Question: What jurisdiction, city, or county is the document associated with?
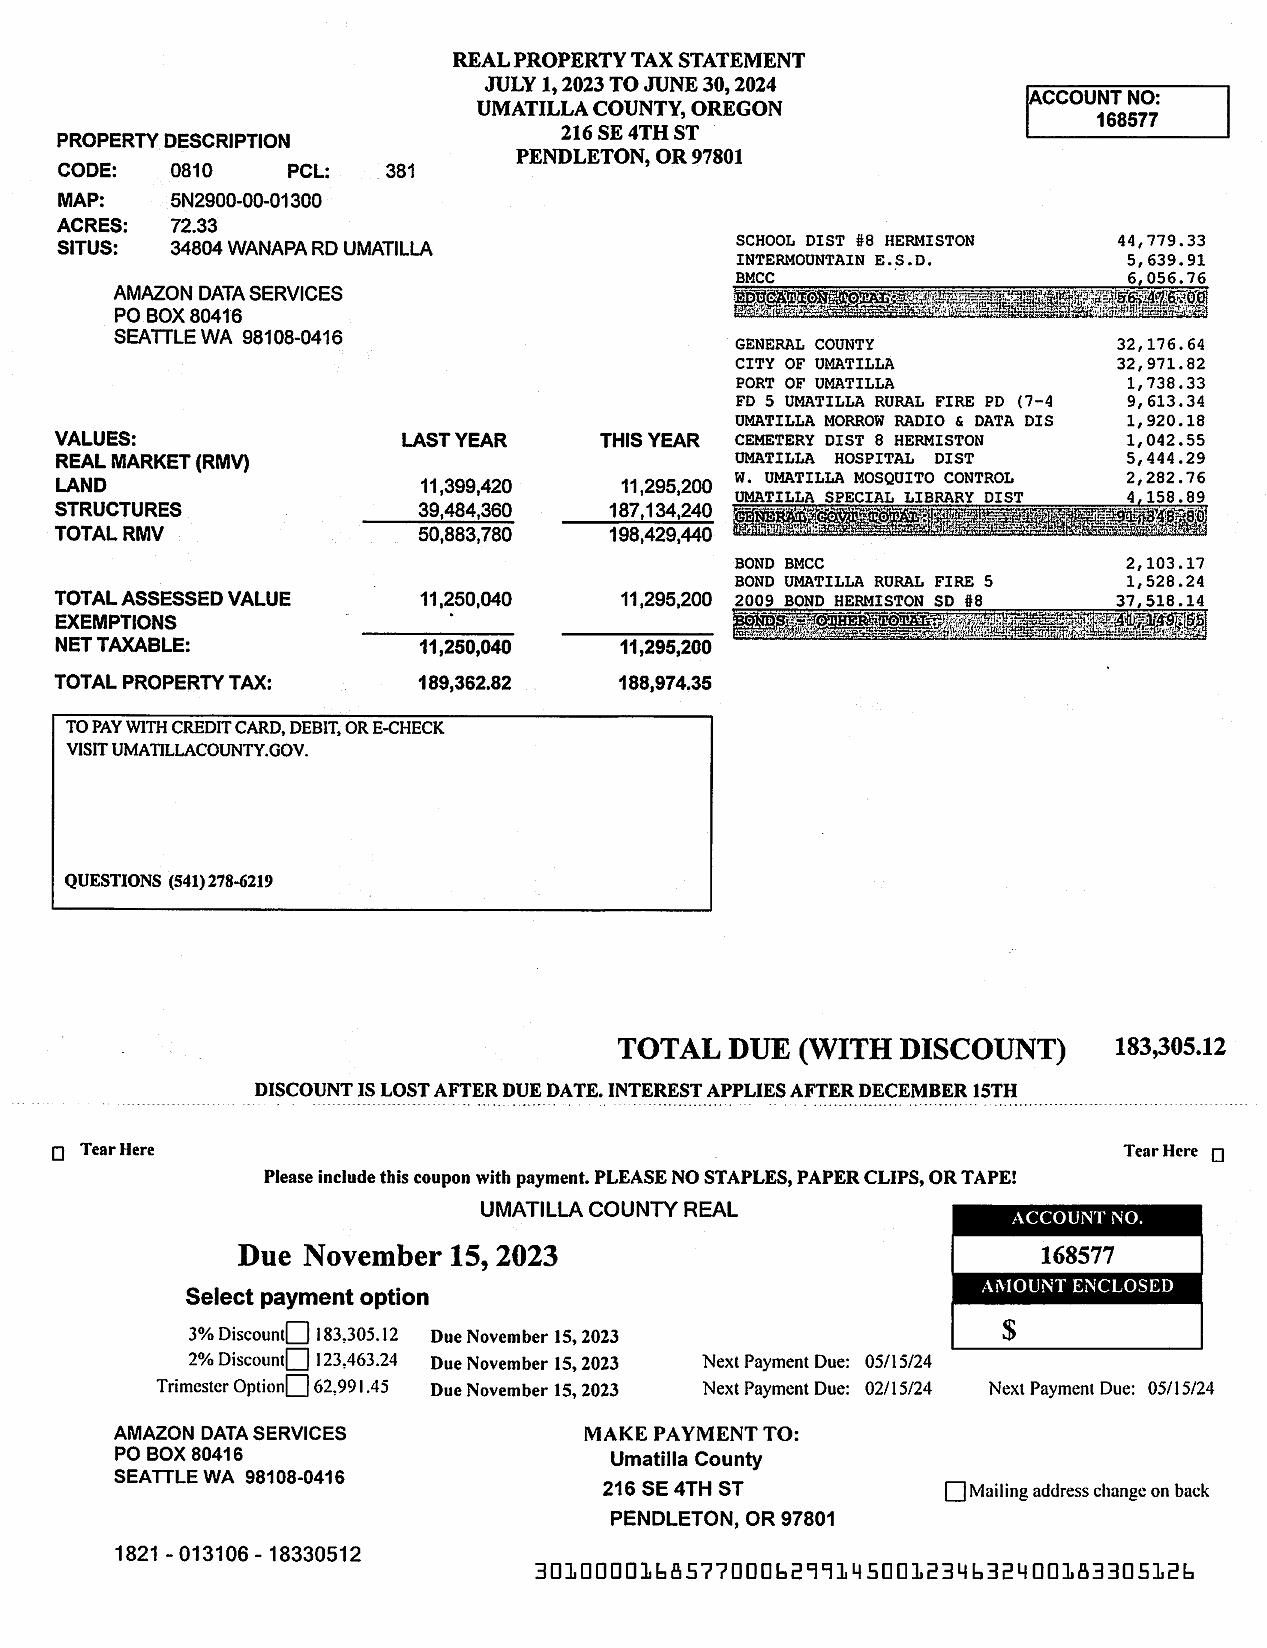
Answer: "Umatilla County"